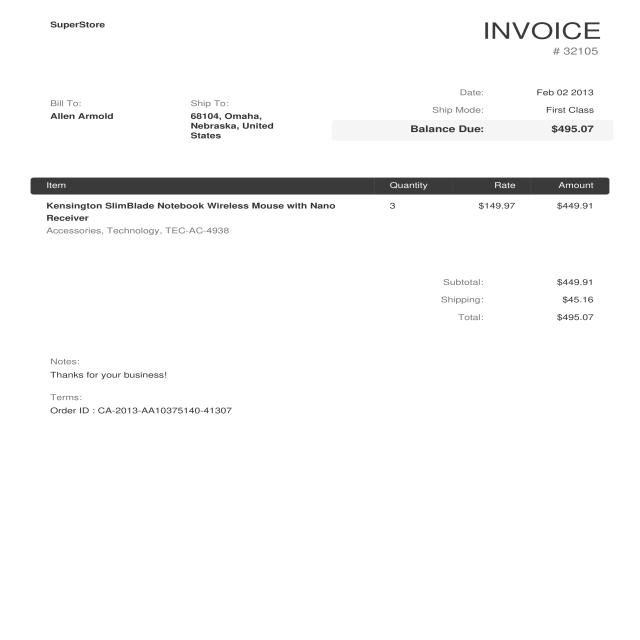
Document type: Invoice